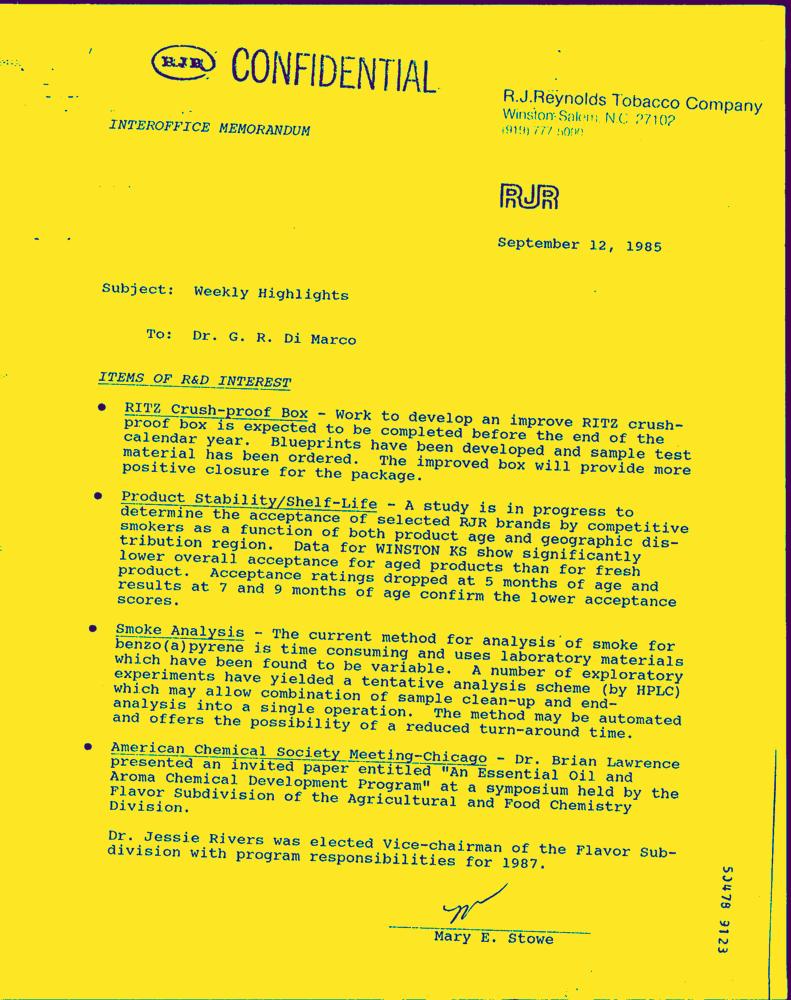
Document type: Letter-Doc